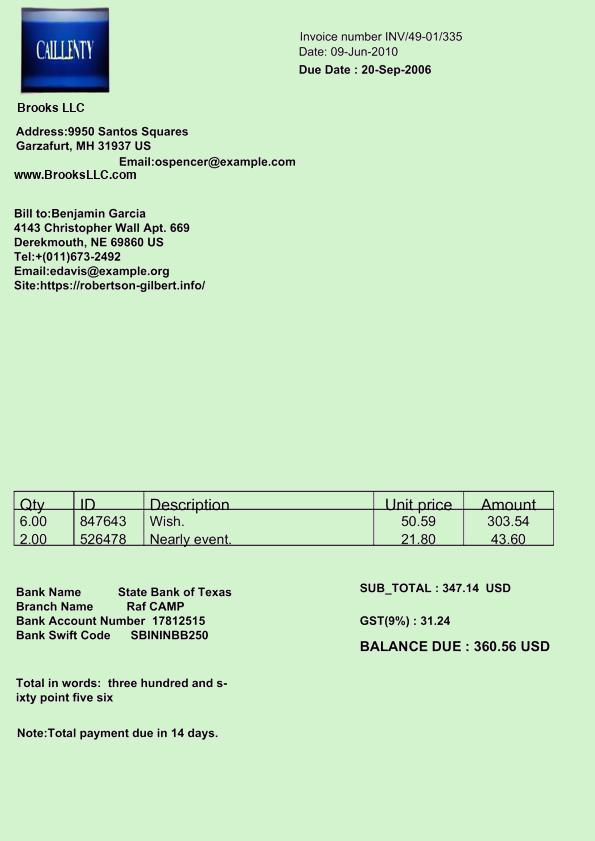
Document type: Invoice